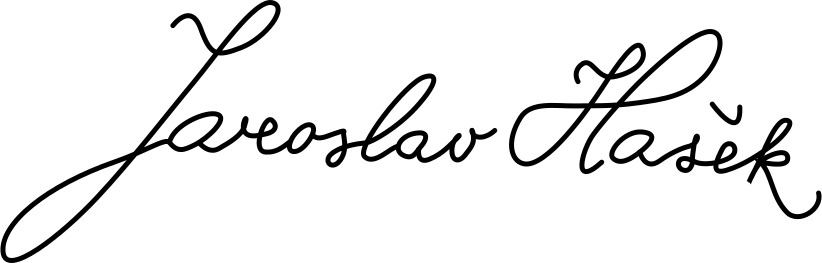
Signature of: jaroslav hašek